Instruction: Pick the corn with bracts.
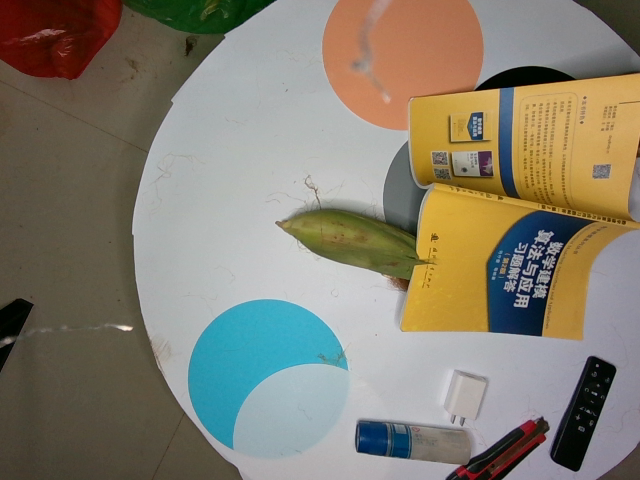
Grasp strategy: vertical